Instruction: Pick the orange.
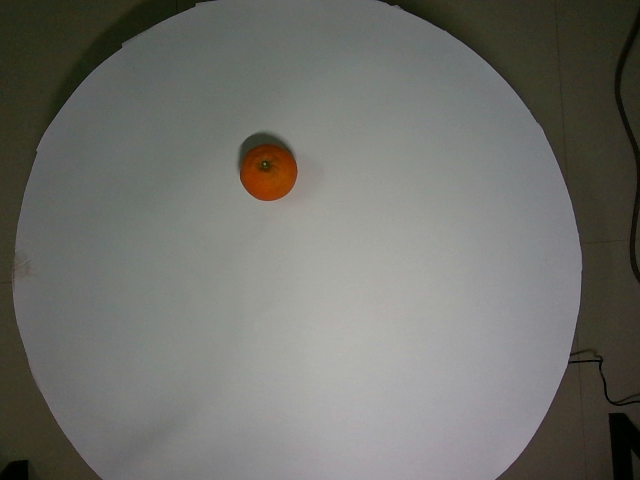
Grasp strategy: vertical